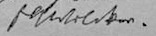
Signature of: friedrich gottlieb welcker